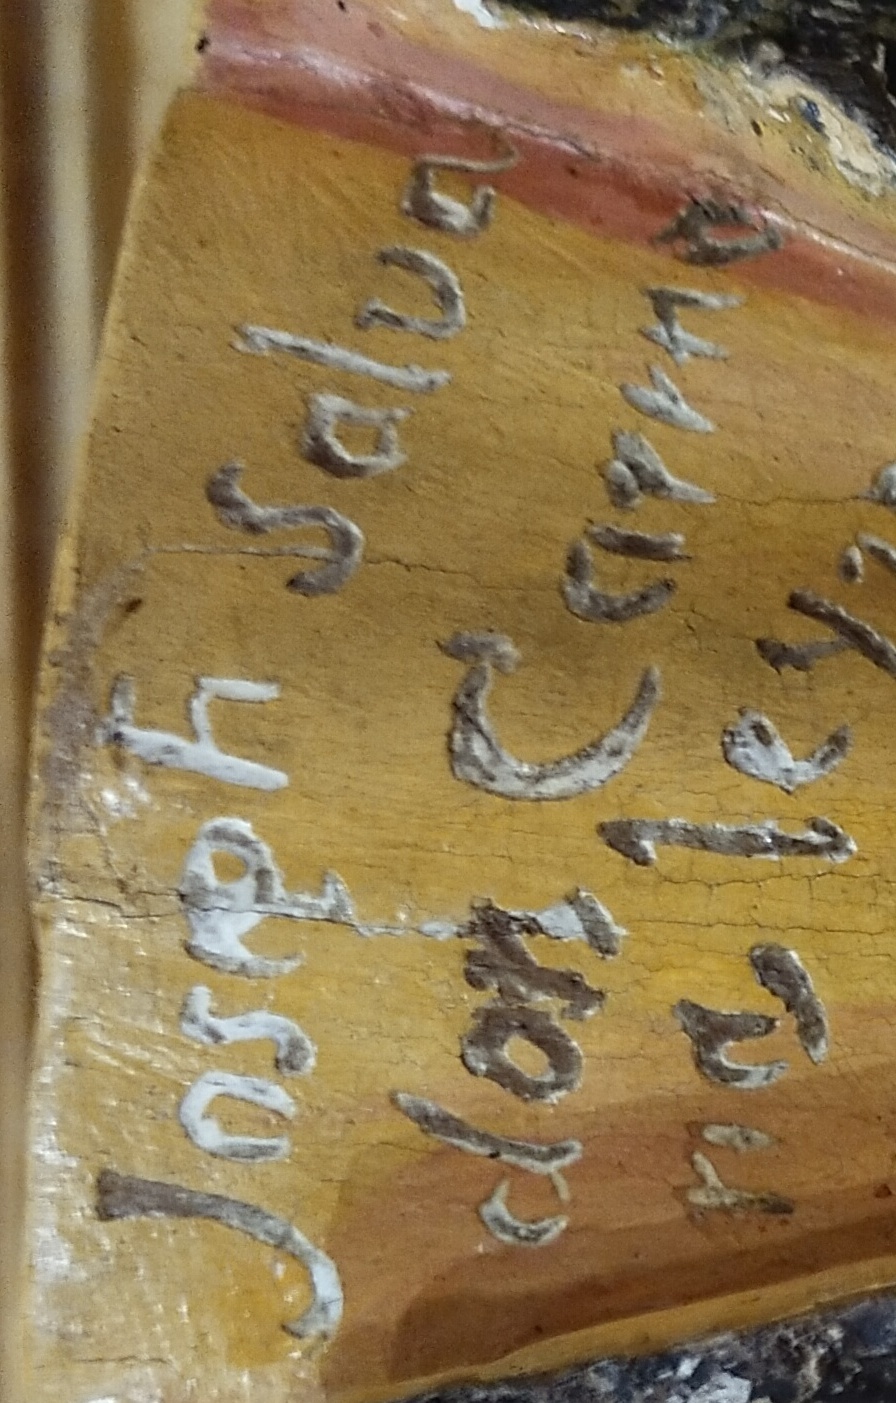
Signature of: josé salvador carmona